Question: What is the appraised value of the property as recorded in the document?
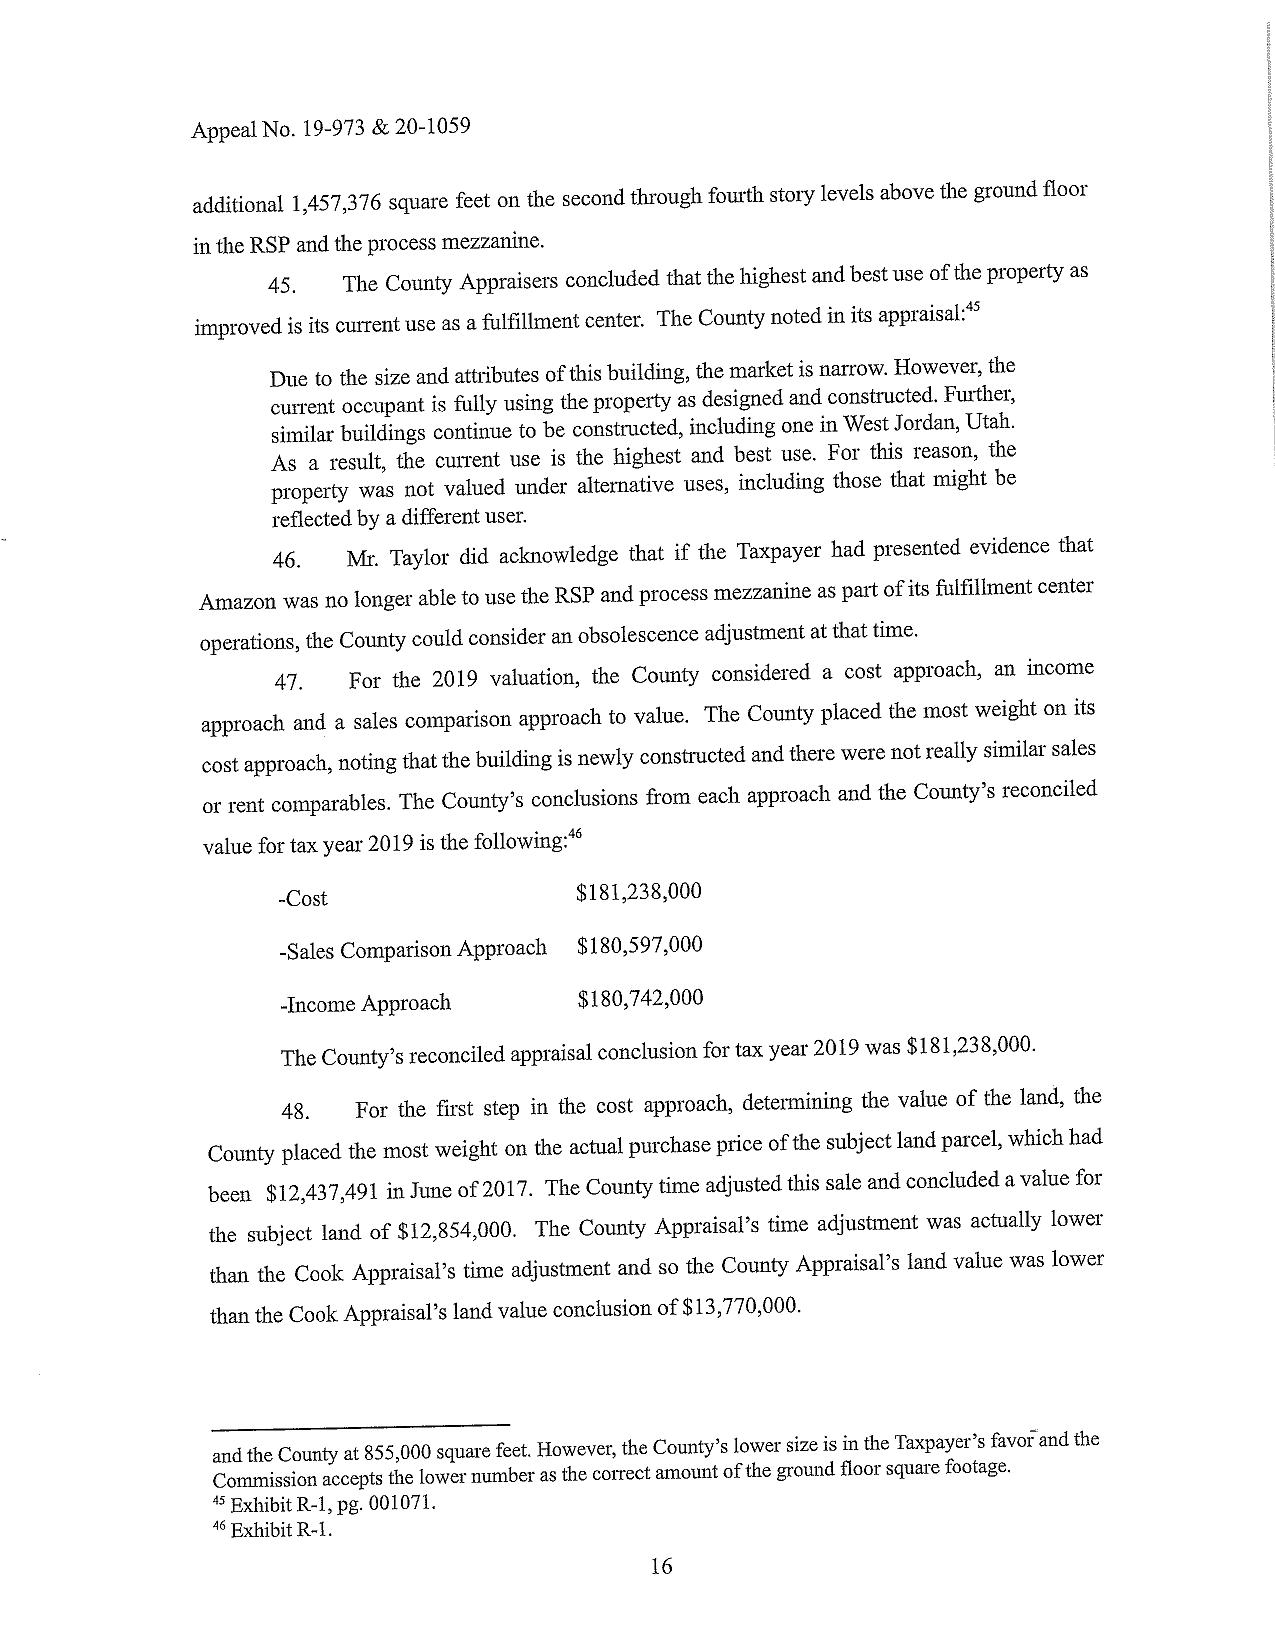
Answer: "$181,238,000 "